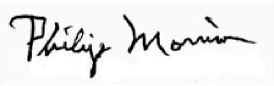
Signature of: philip morrison